Question: What do the imaging results show?
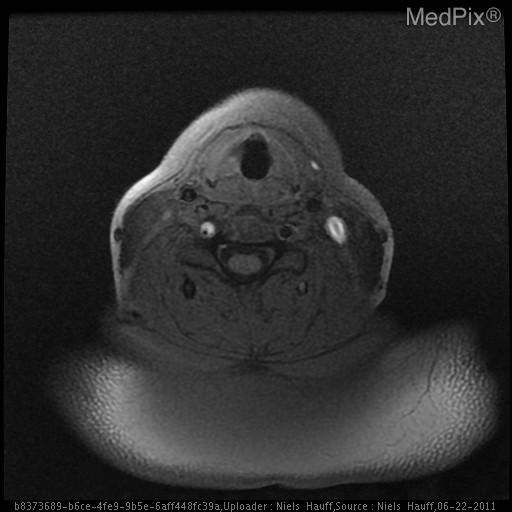
Answer: The imaging shows On the right, there is a long segment vertebral artery dissection spanning approximately from C1-C6.  Brain imaging was did not show any restricted diffusion to suggest secondary ischemia. Asymmetric narrowed lumen of right vertebral artery.  Prominent right T1 hyperintense signal within the mural periphery, compatible with mural hematoma..